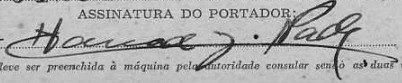
Signature of: yauad nader